Question: Talk about the condition:
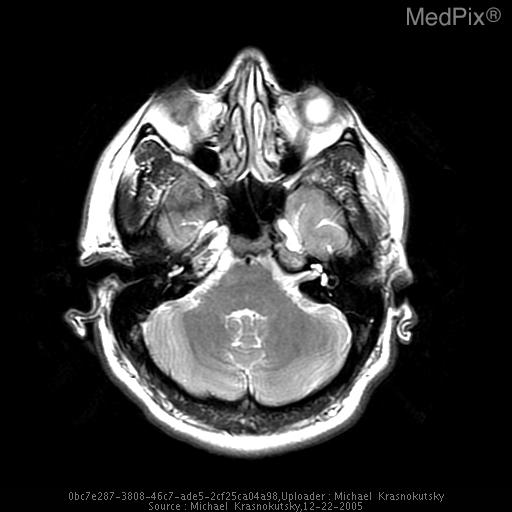
Answer: The disease is discussed as: There are a few diagnoses that must be considered when presented with a mass lesion at the base of the skull in the clival/petrous  region.  The classic differential diagnosis of the more common entities in this location includes:
» chordoma
» chondrosarcoma
» metastatic disease (predominantly due to direct spread from nasopharynx)
» multiple myeloma (plasmacytoma when solitary lesion)
» cholesteatoma

» Chordoma - is more likely to be midline centered in clivus (low T1, high T2, enhancing)
» Chondrosarcoma - is more likely to be off midline centered in the petro-occipital fissure that harbors chondroid cells along its cartilagenous surface. (low T1, high T2, may have hypointense foci representing chondroid matrix, enhancing)
» Metastatic tumor - destructive lesion, either direct extension from a nasopharynx or known remote primary tumor. (MRI variable depending on a primary, enhancing)
» Plasmacytoma - clival or peri-clival, over 50% of patient have additional lesions and carry diagnosis of multiple myeloma (low T1 and T2, enhancing)
» Cholesteatoma - usually smooth petrous apex lesion without enhancement.